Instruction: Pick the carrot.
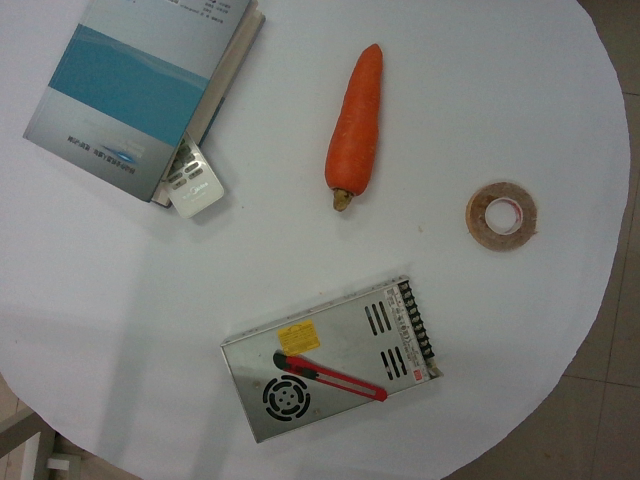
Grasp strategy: vertical